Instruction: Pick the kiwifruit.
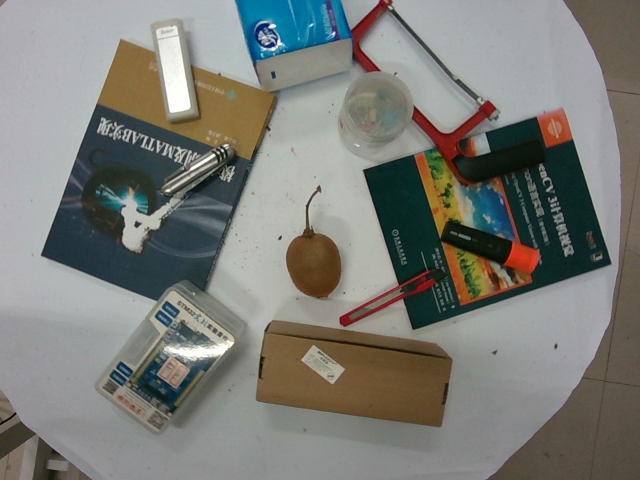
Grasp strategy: vertical